Question: What is the estimated tax bill amount according to the document?
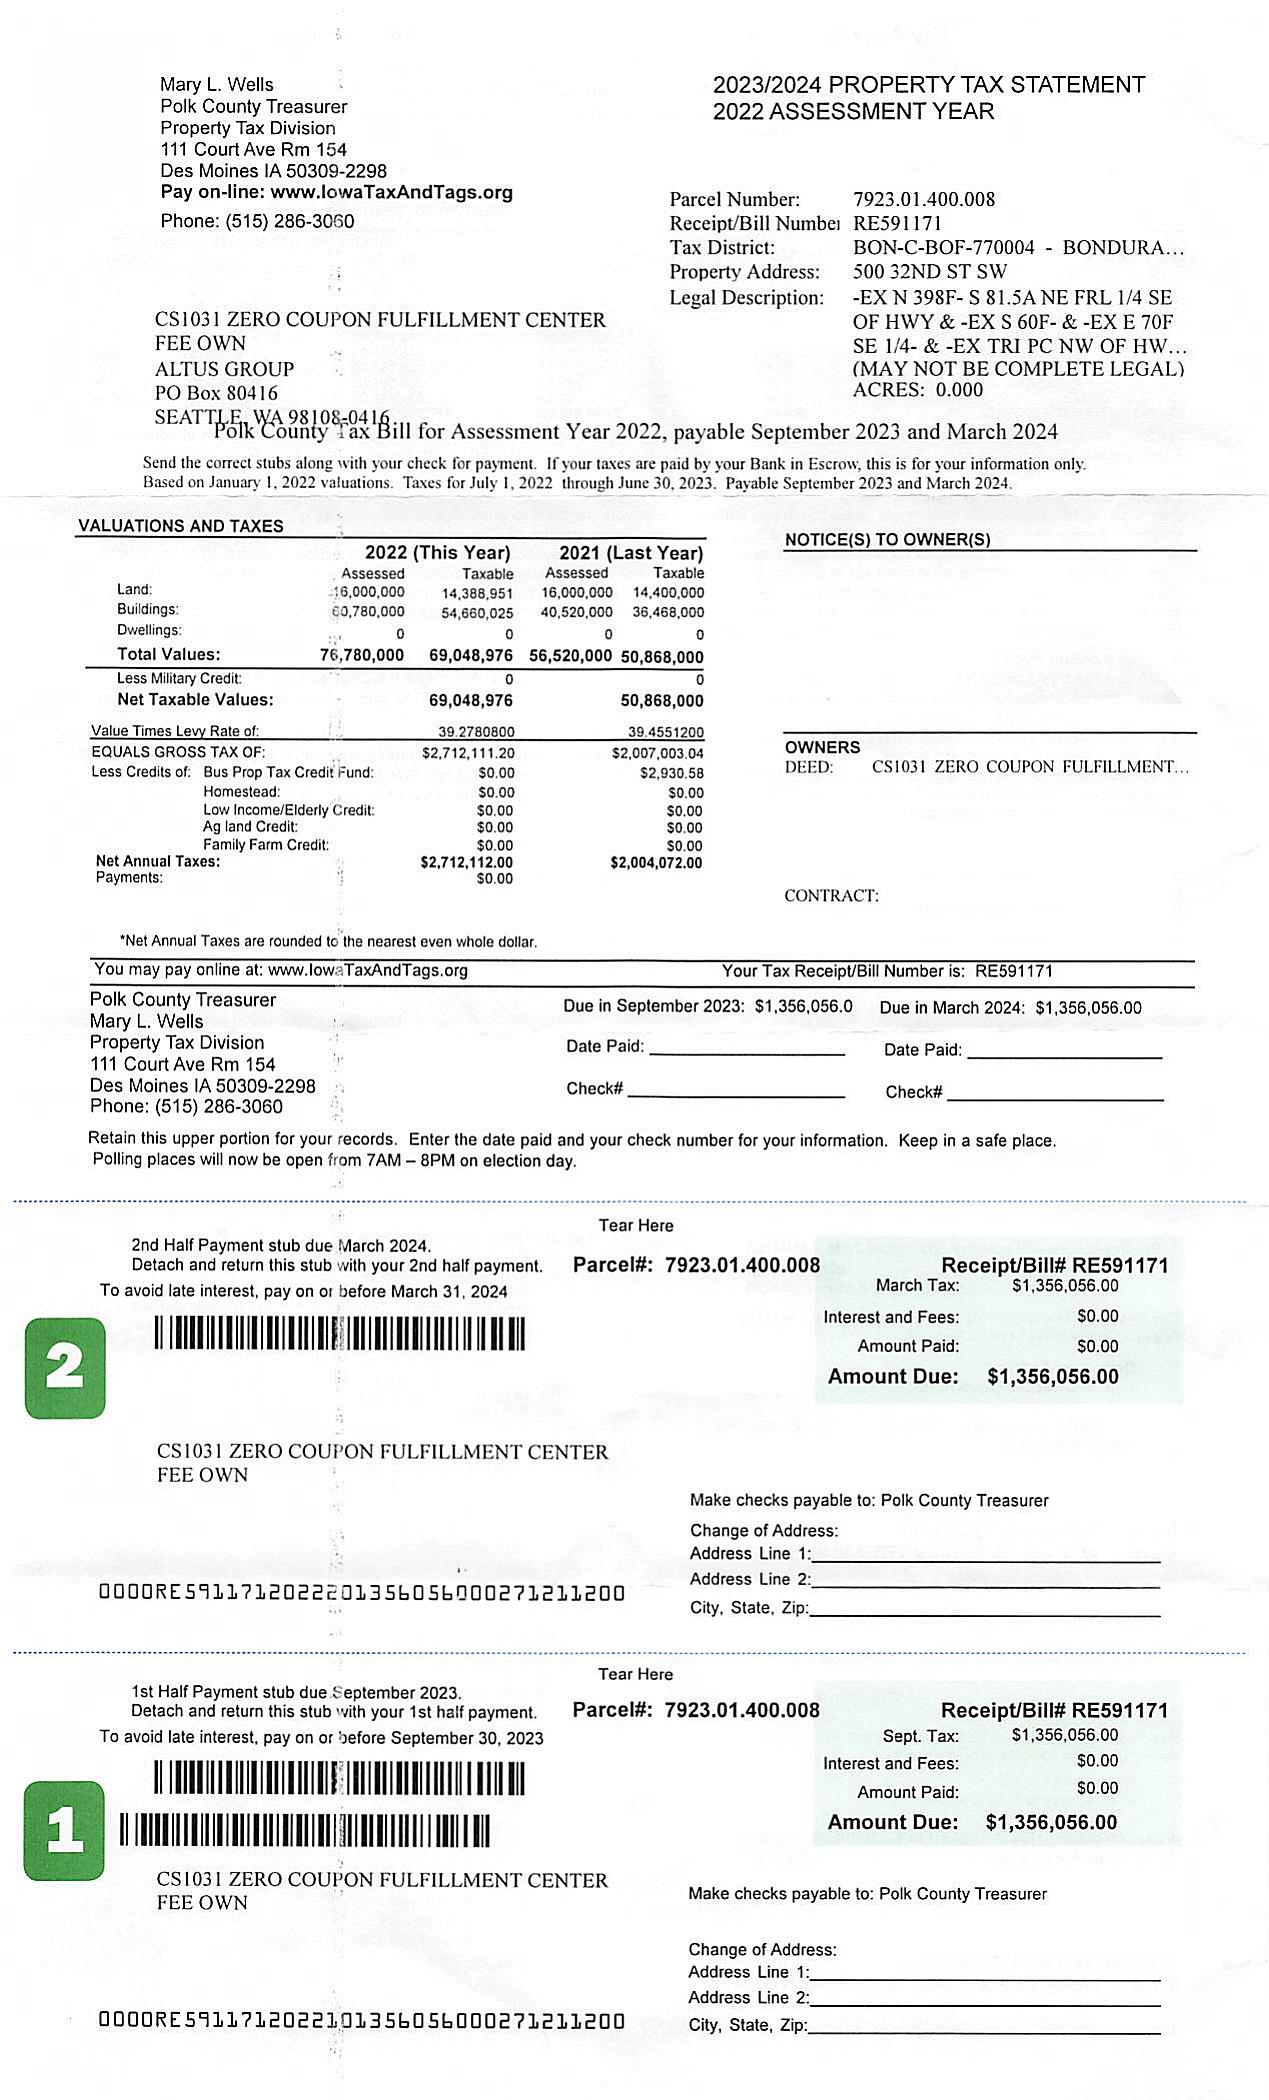
Answer: "$1,356,056.00 "